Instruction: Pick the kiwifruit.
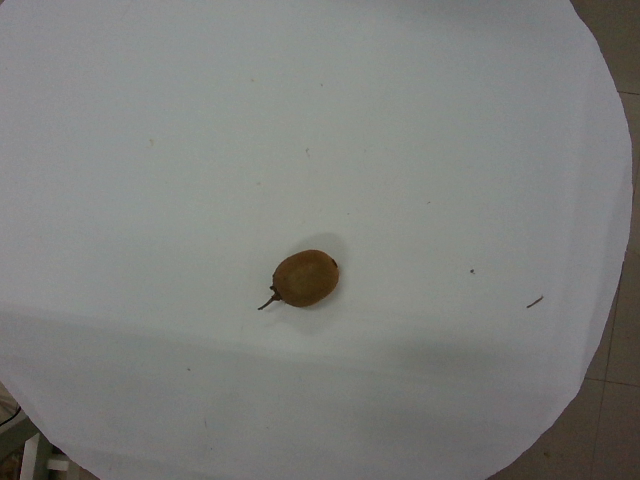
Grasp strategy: vertical